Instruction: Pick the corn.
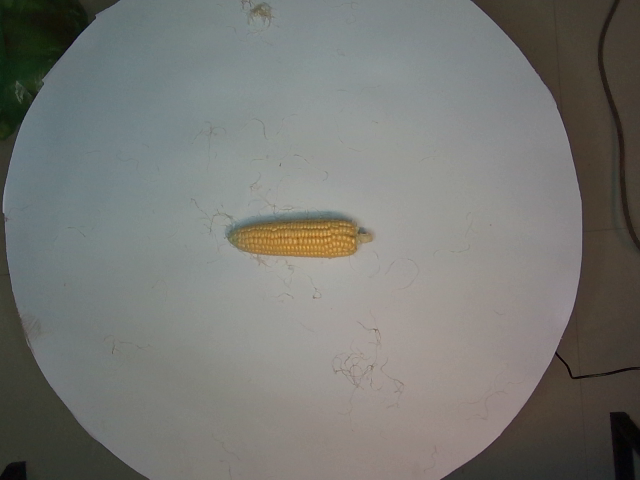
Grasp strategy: vertical